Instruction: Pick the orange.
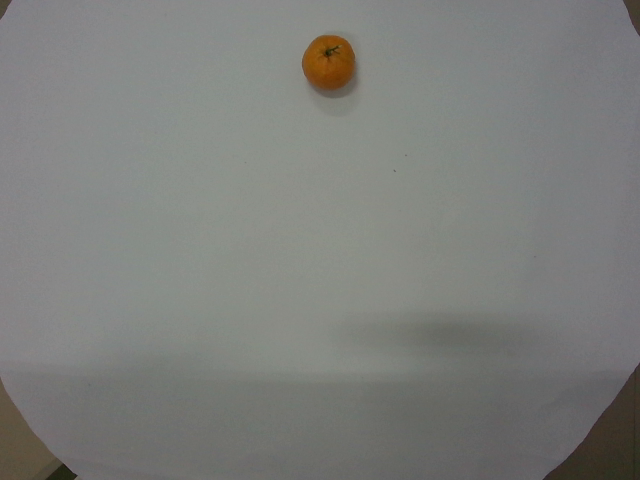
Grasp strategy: vertical